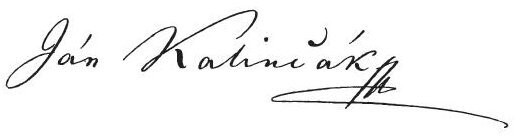
Signature of: ján kalinčiak